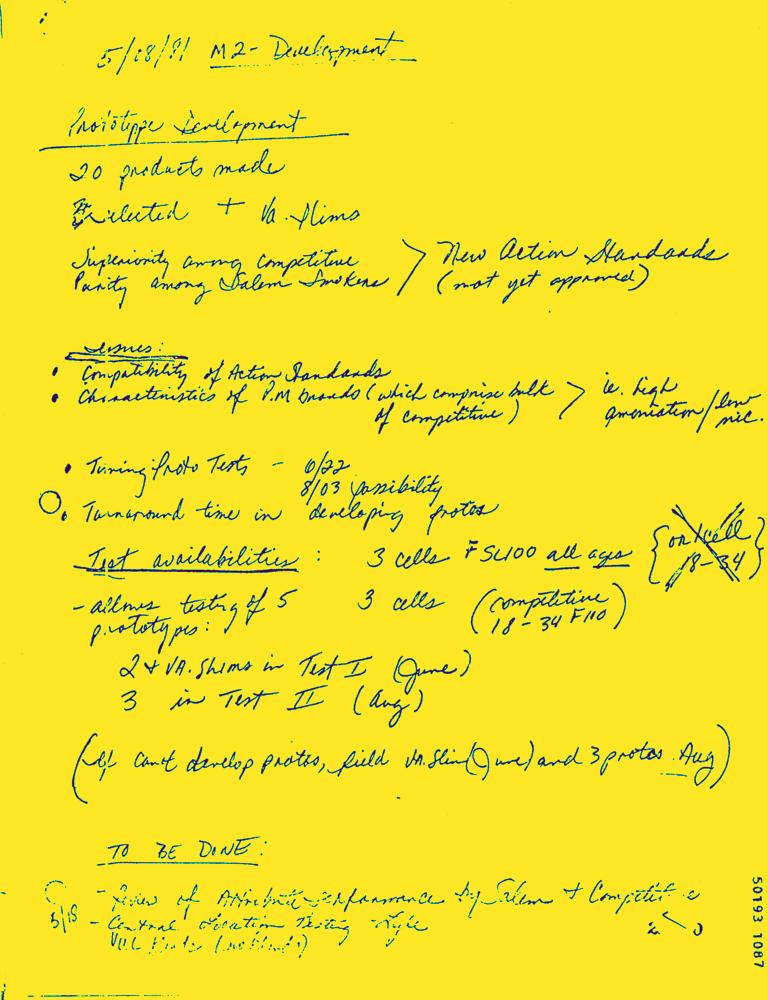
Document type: Hand-Written